Question: In what way does the history help explain the case?
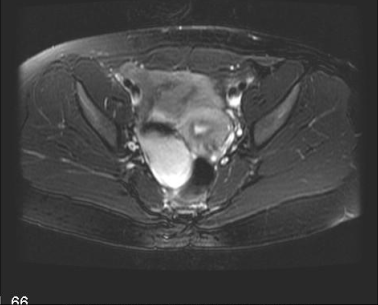
Answer: The patient's history of Patient found incidental right adnexal mass during a non-related MR imaging study. is key in understanding the case.